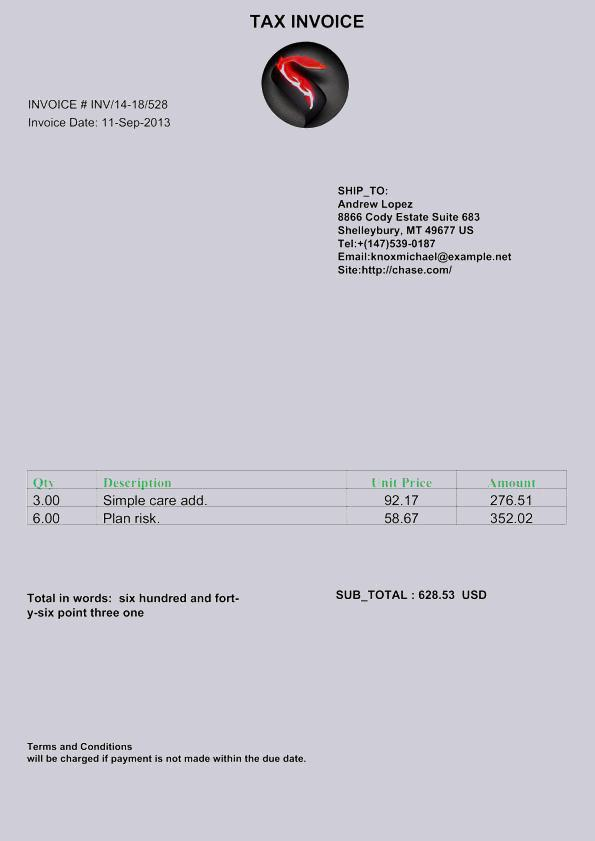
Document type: Invoice